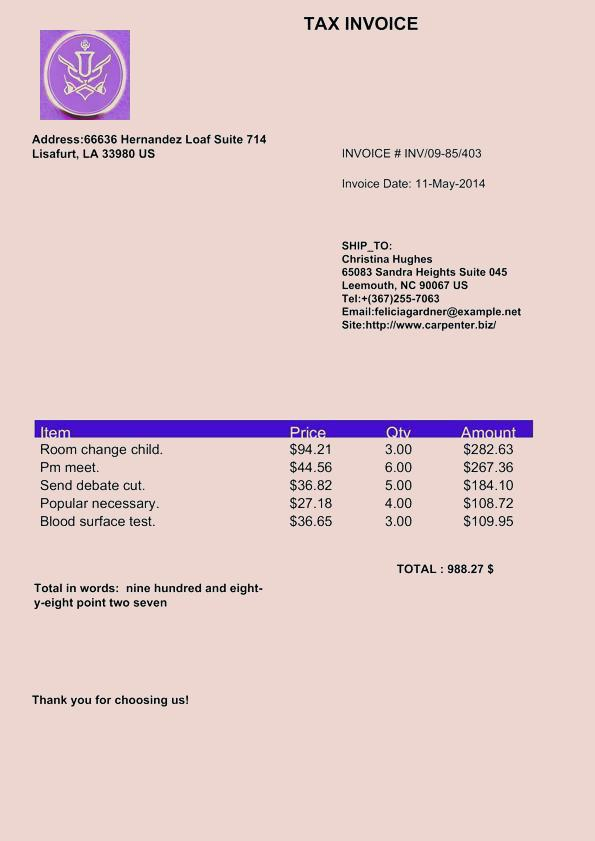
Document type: Invoice